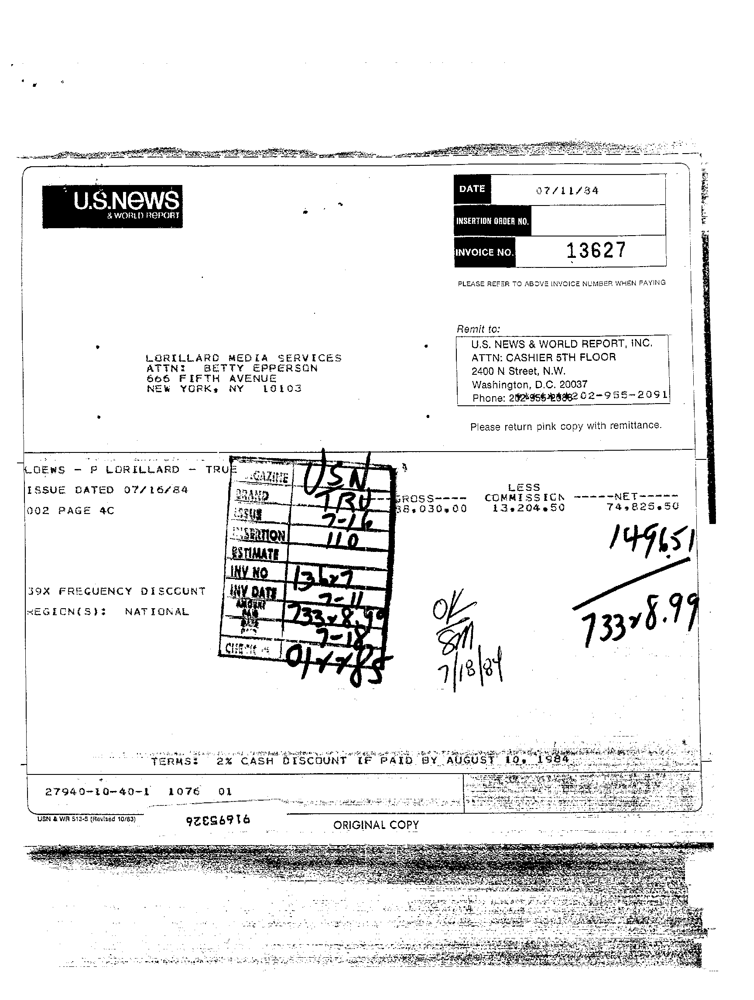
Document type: Invoice